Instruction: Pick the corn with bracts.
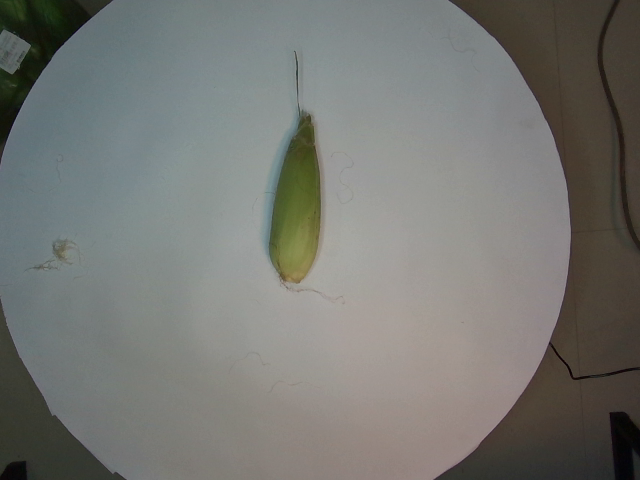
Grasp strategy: vertical